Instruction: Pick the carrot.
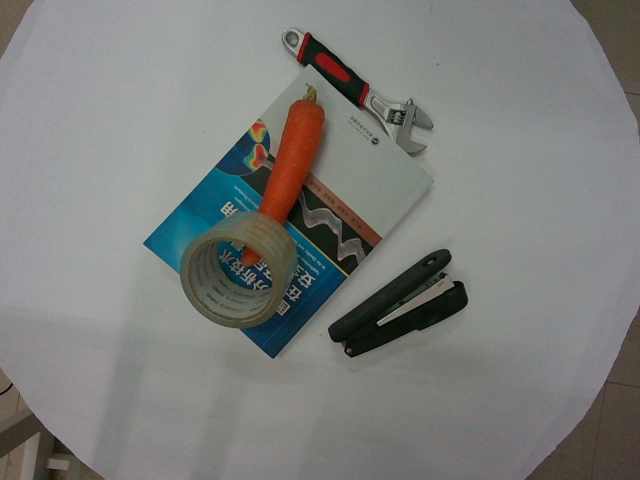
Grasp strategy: vertical